Question: What appears to be the issue?
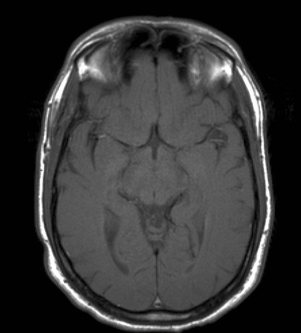
Answer: The findings suggest •  Lateral geniculate body - abnormal signal and enhancement
•  Additional periventricular lesions. Lesion in the lateral geniculate body. The patient might have a history of 42 y.o. combat fighter pilot c/o "blind spot" - sudden onset  six days ago and lasted about four hours.  Previous Hx of a similar episode several years ago..